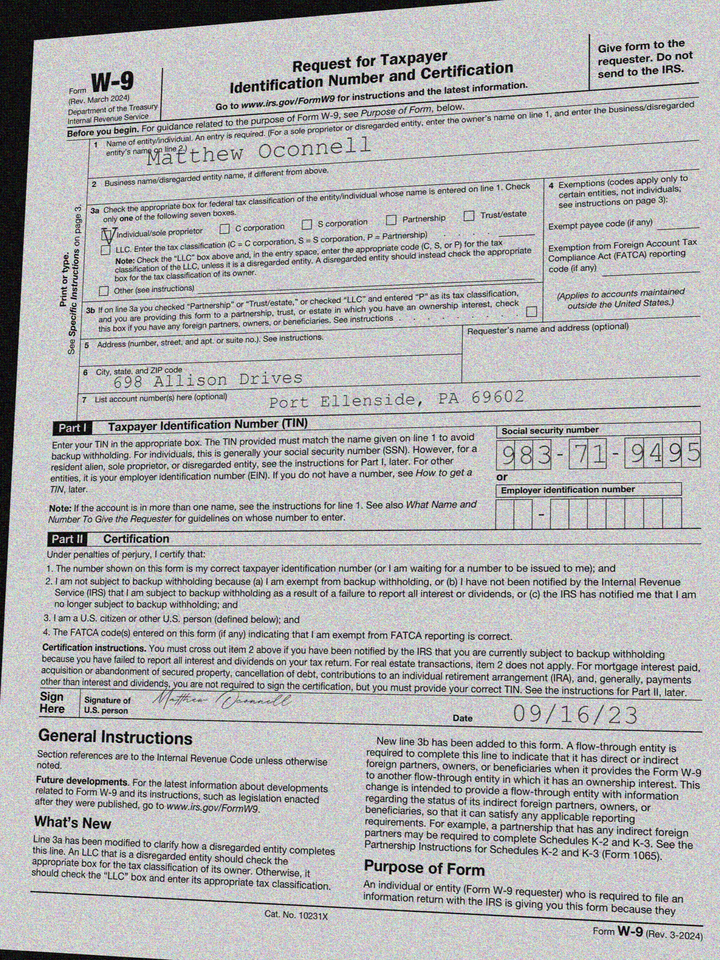
adr1: 698 Allison Drives
adr2: Port Ellenside, PA 69602
cbx: yes
ssn: 983719495
enm: Matthew Oconnell
sdt: 09/16/23